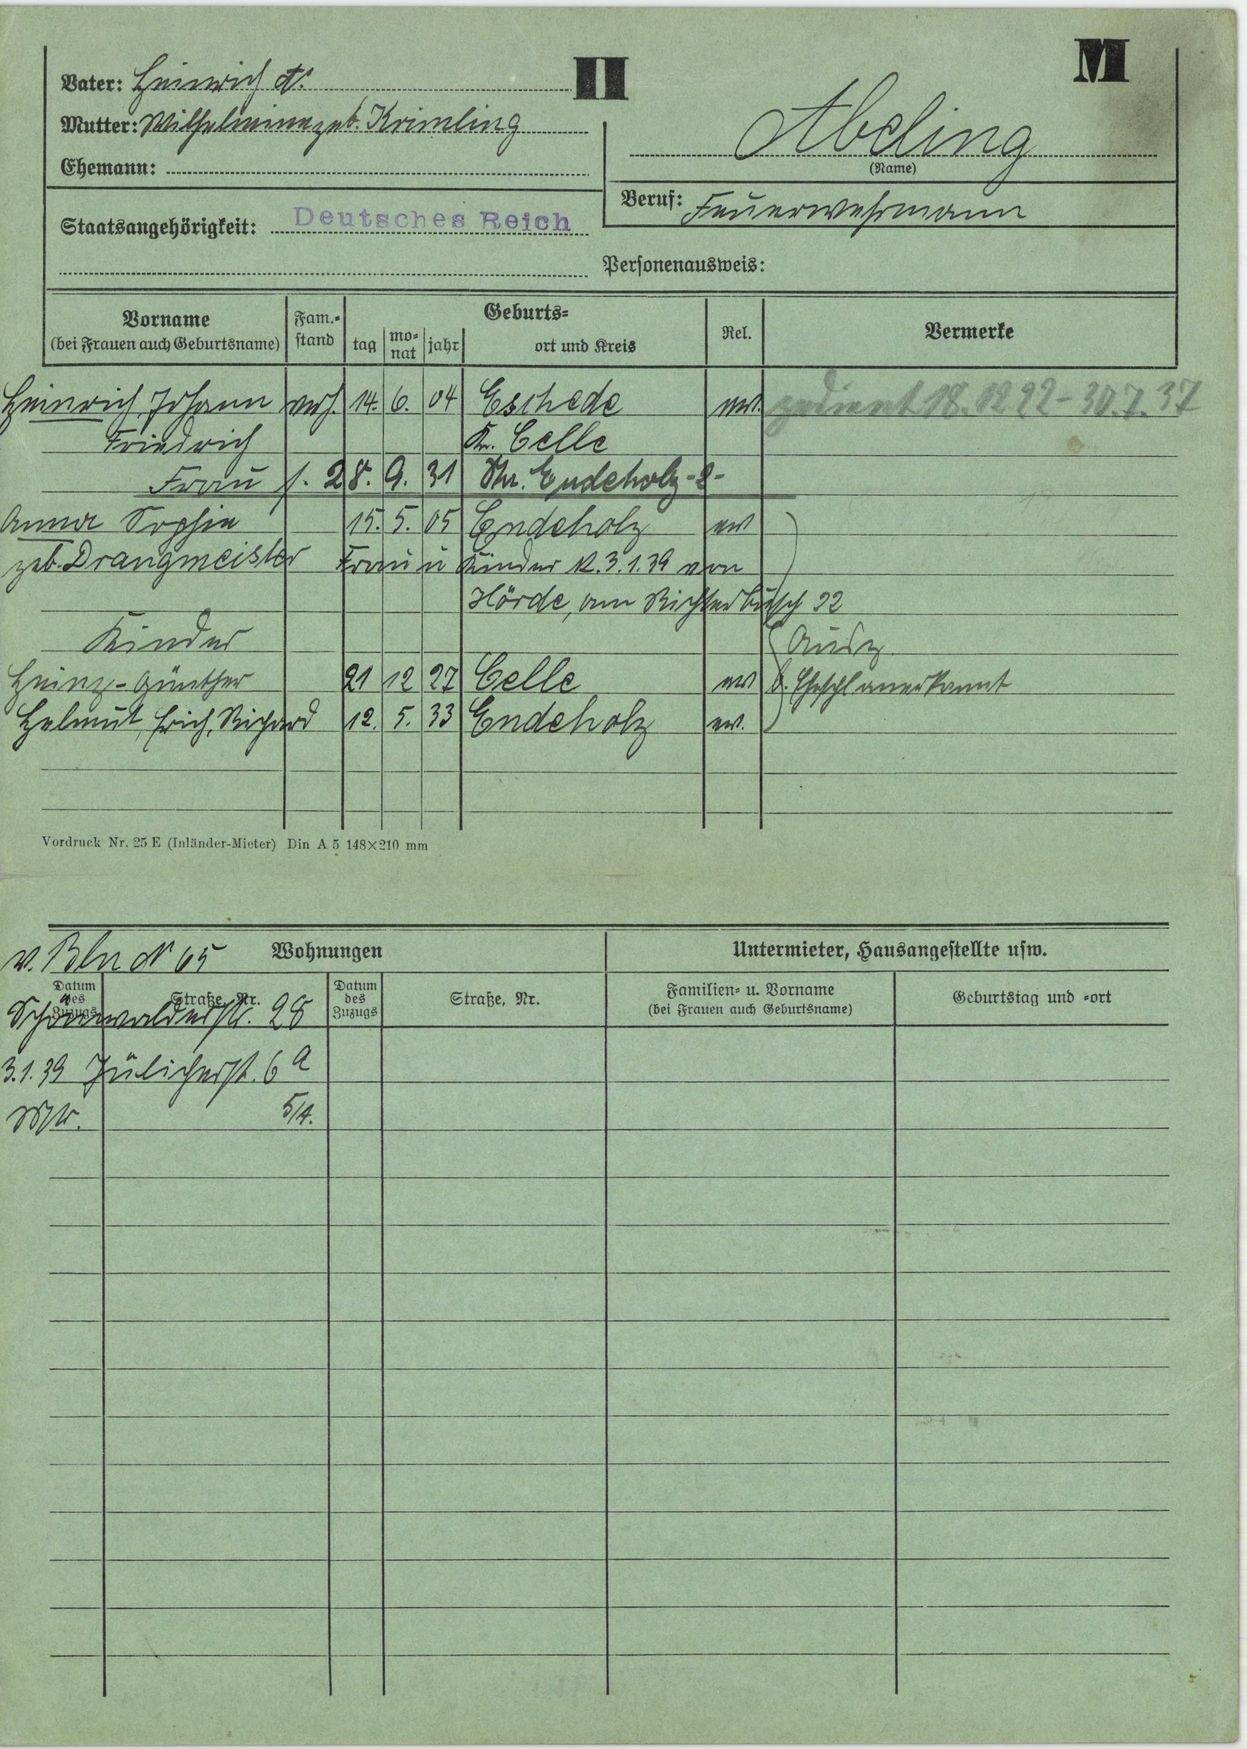
Abeling